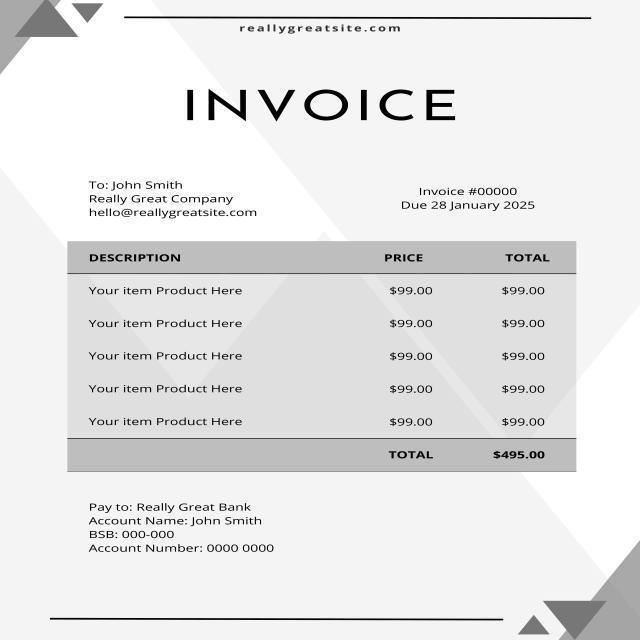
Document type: Invoice